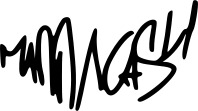
Signature of: marracash